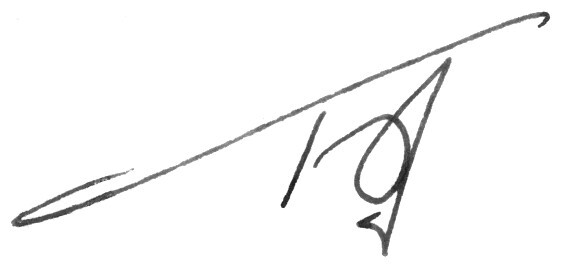
Signature of: gennady bukayev